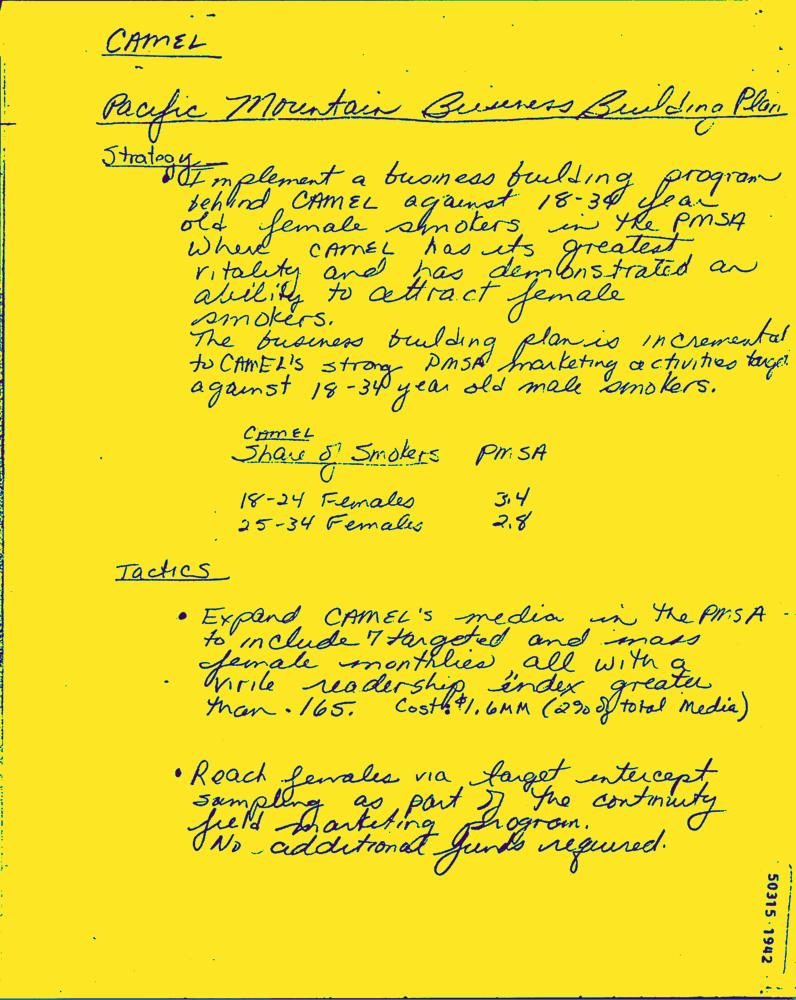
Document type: Hand-Written